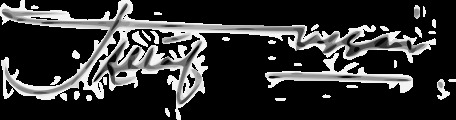
Signature of: altaf hussain